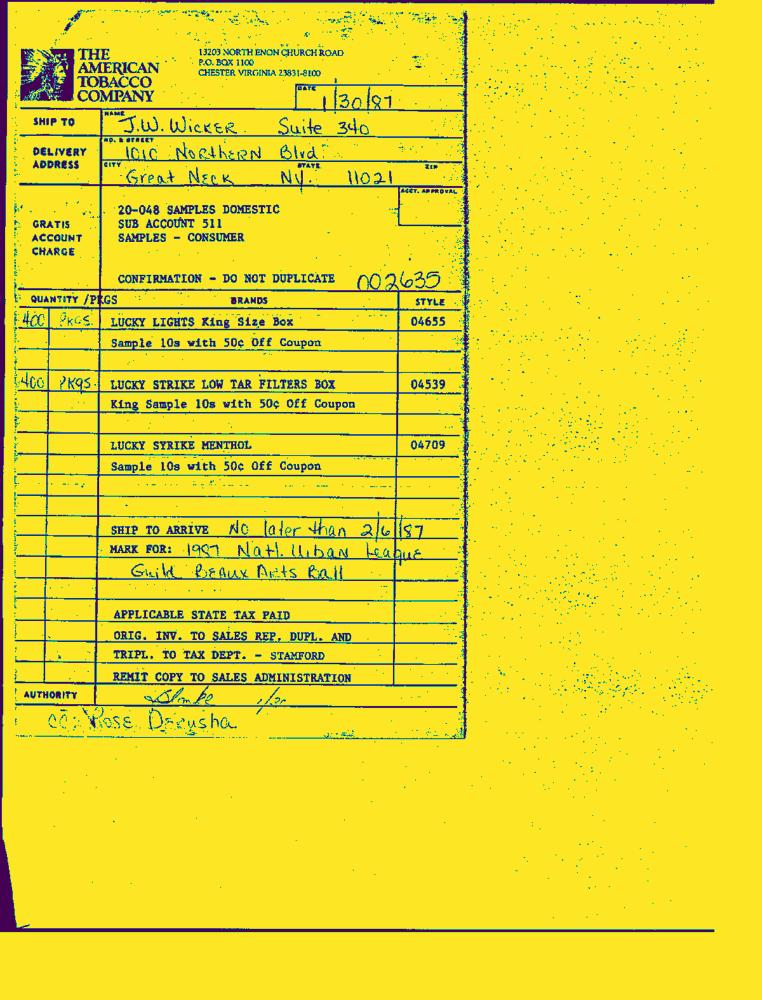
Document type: Invoice-Doc